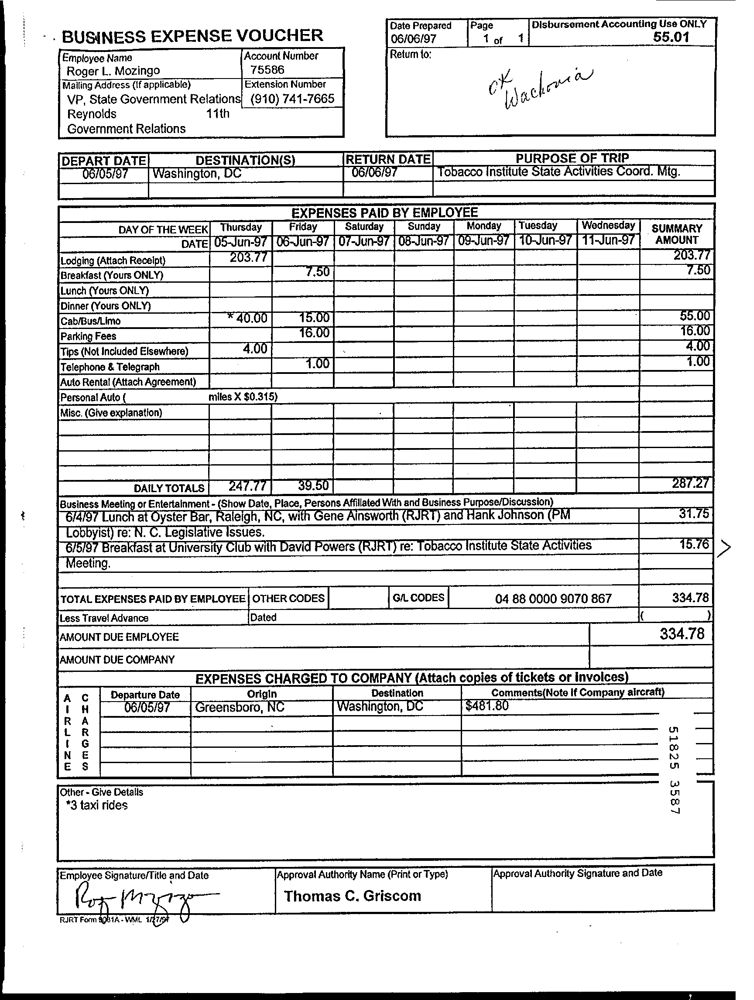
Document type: Invoice